Question: What jurisdiction, city, or county is the document associated with?
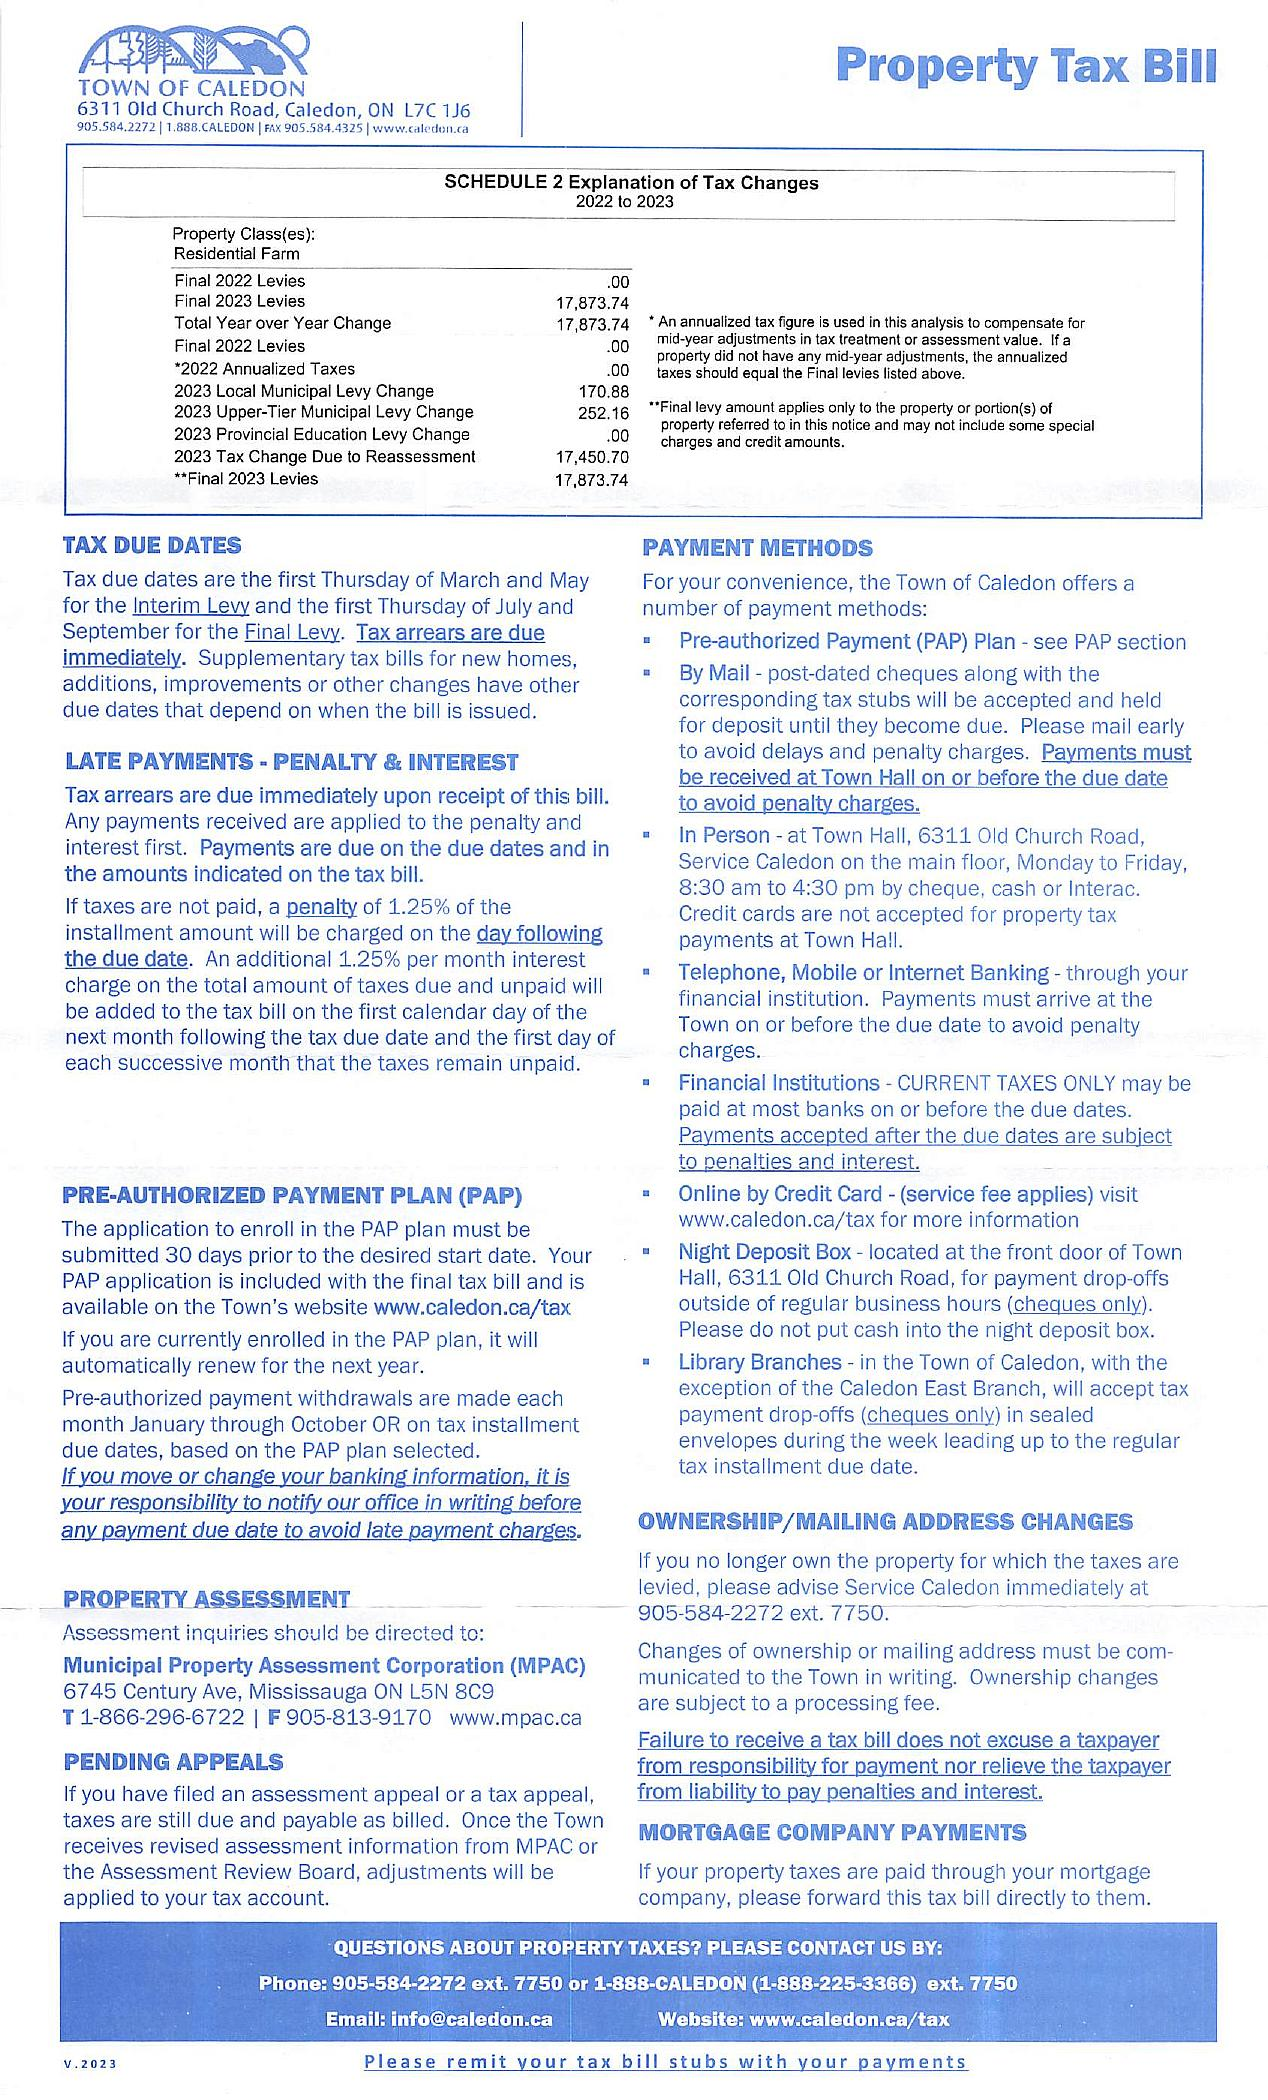
Answer: "Town of Caledon"